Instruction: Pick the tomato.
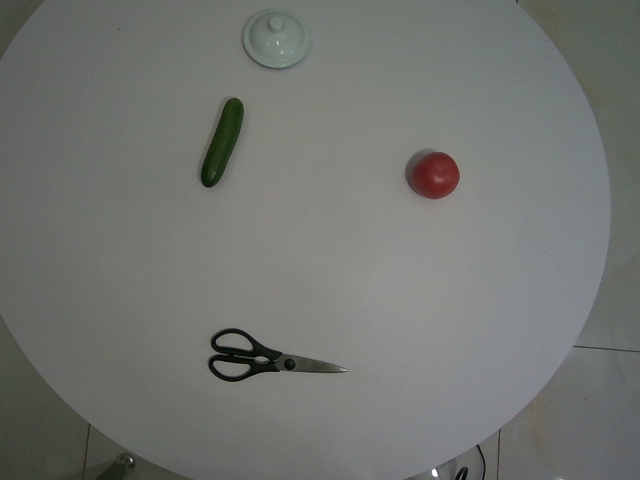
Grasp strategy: vertical